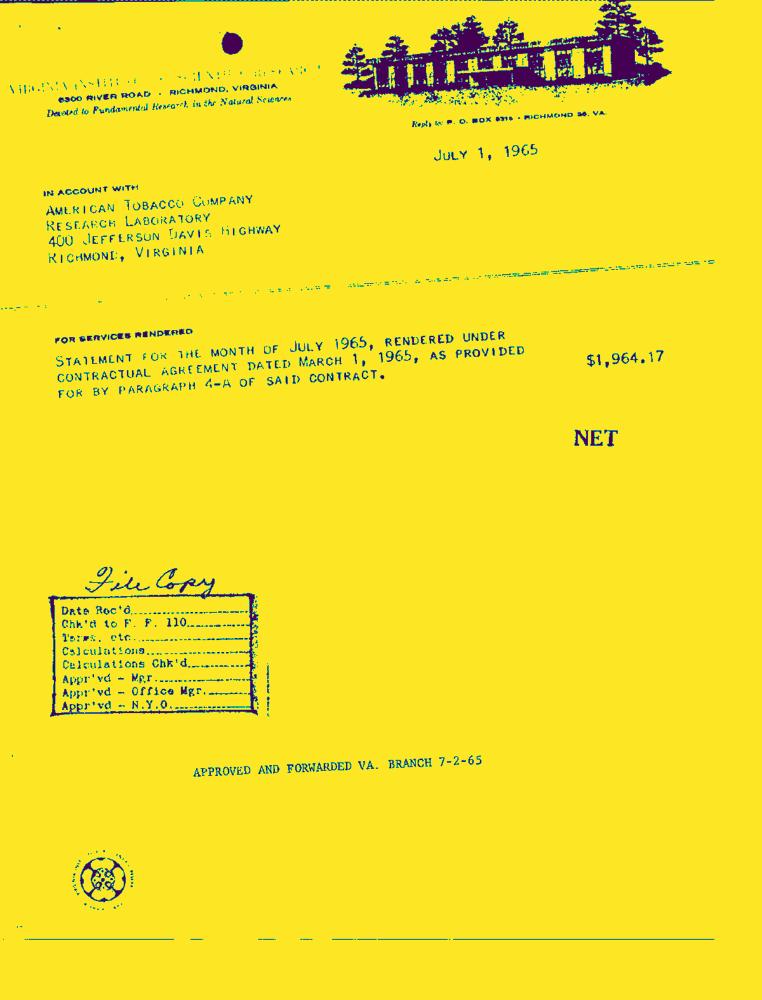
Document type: Invoice-Doc